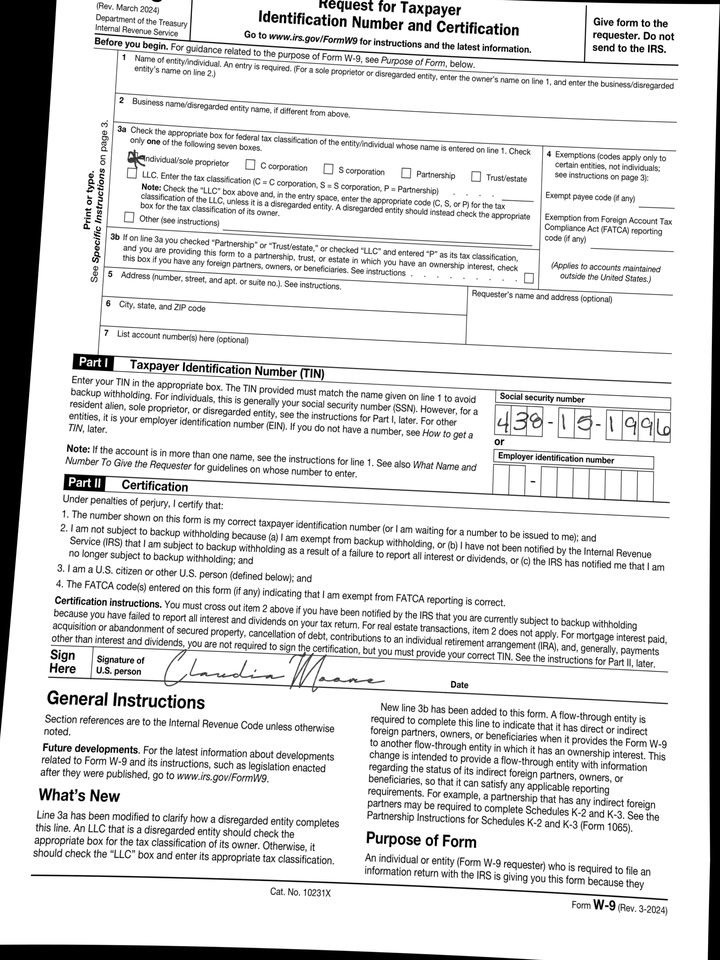
cbx: yes
ssn: 438151996